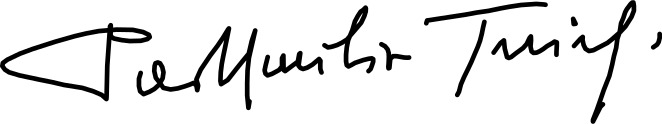
Signature of: paolo emilio taviani